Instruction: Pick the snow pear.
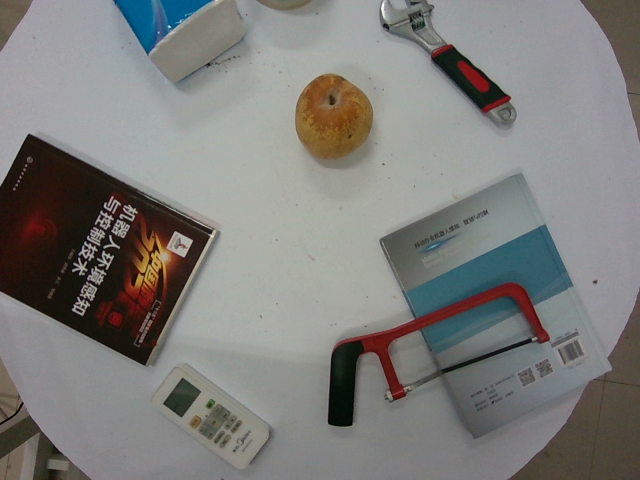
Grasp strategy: vertical